Question: What do the imaging results show?
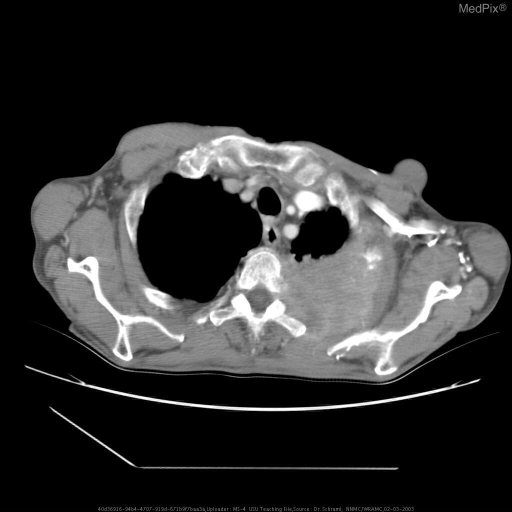
Answer: The imaging shows •  CXR:
Large destructive left apical mass involving the chest wall.  There is vertebral destruction, pleural metastasis, lymphadenopathy, and a contralateral lung nodules.

•  CT:
1) Large left upper lobe mass with adjacent chest wall invasion with bony destruction and vertebral body destruction.  Multiple left lingular segment masses
2) Right upper lobe mass with adjacent air space disease
3) Mediastinal and left hilar adenopathy
4) Right liver lobe ductal dilatation
5) Right adrenal mass enlargement
6) Left kidney mass

•  PET:
1) Malignant neoplasm extensively involving the apical posterior segment of the left upper lobe and extending locally into the mediastinum and the chest wall.  No discontinuous foci within the mediastinum or cervical region specifically to suggest metastatic disease to the lymph nodes.  Several satellite nodules in the left mid lung field and possible nodular metastases to left mid ribs. CT:
1) Large left upper lobe mass with adjacent chest wall invasion with bony destruction and vertebral body destruction.  Multiple left lingular segment masses
2) Right upper lobe mass with adjacent air space disease
3) Mediastinal and left hilar adenopathy
4) Right liver lobe ductal dilatation
5) Right adrenal mass enlargement
6) Left kidney mass.